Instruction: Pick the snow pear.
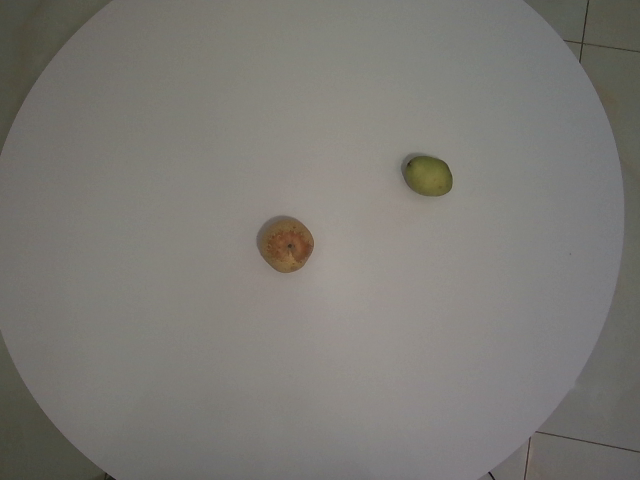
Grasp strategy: vertical